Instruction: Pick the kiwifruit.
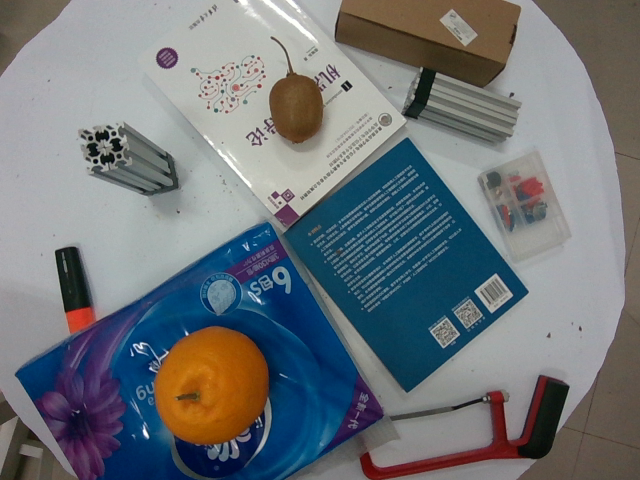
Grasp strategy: vertical